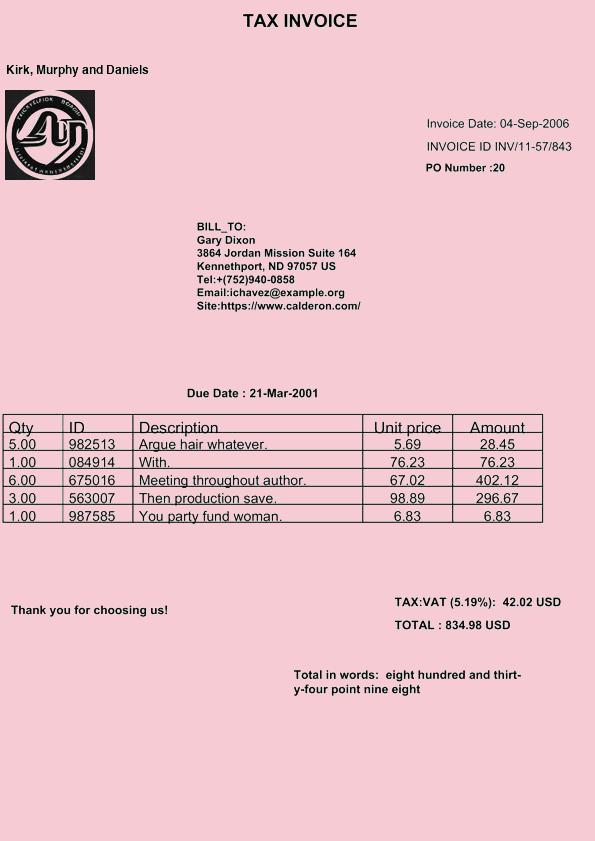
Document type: Invoice